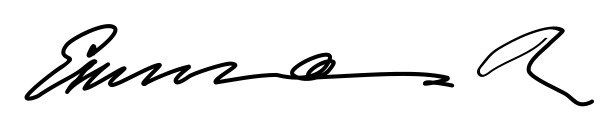
Signature of: emma of hawaii